Question: What was observed in the imaging?
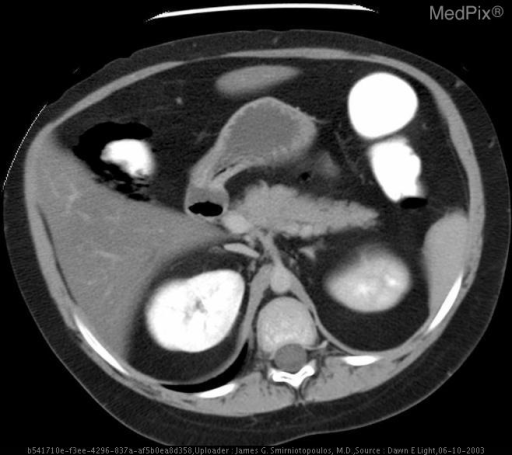
Answer: The imaging shows Plain films of the extremities demonstrate diffuse calcinosis compatible with established diagnosis of juvenile dermatomyositis.

CT scan performed to evaluate abdominal pain shows extensive pneumatosis of the right colon at the hepatic flexure.  Free abdomenal air is noted.

Assymetric perfusion of the kidneys was incidentally discovered and confirmed with repeat delayed scanning of the abdomen done to look for free abdominal air. NOTE: Patient was scanned prone.

Pneumotosis of the ascending colon is likely related to vasculopathy as is the assymetric renal perfusion..